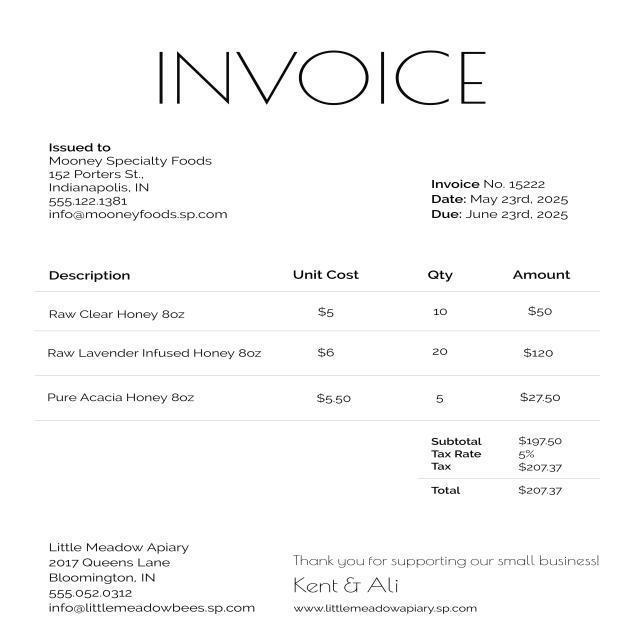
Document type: Invoice